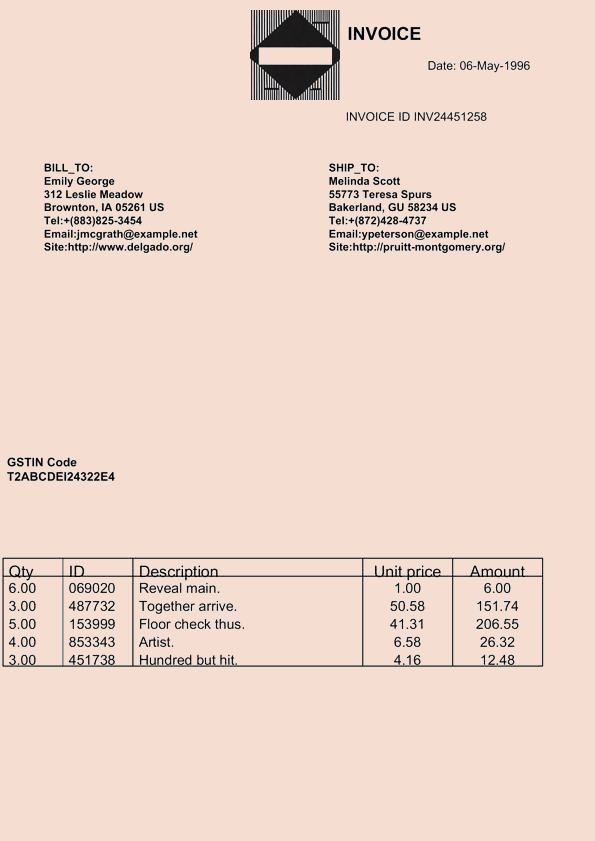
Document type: Invoice